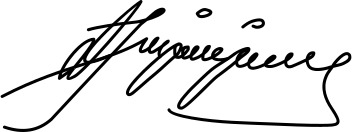
Signature of: atifete jahjaga